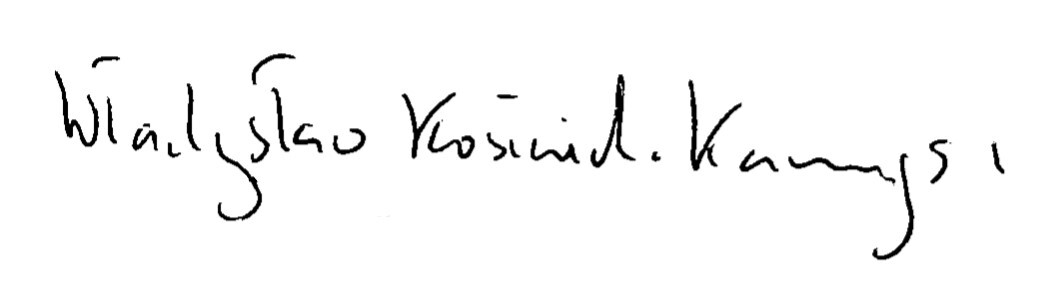
Signature of: q1374797